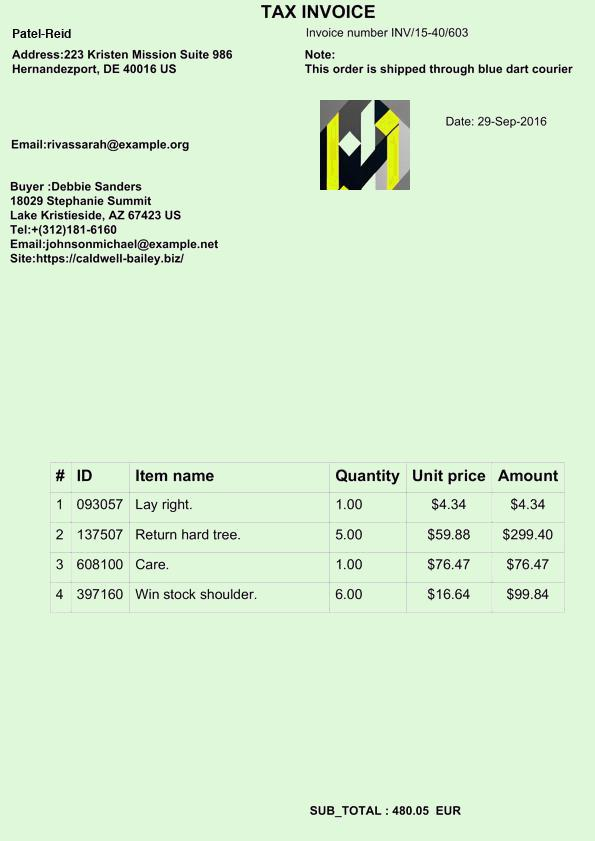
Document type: Invoice